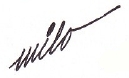
Signature of: emili panach i ramos